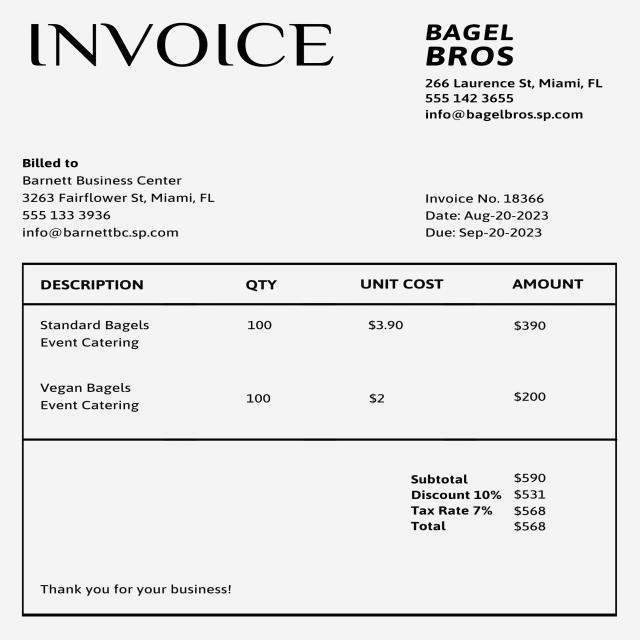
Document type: Invoice